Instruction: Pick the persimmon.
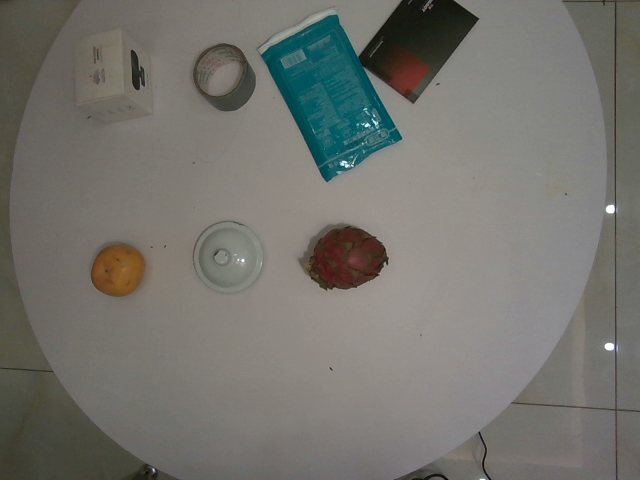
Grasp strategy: vertical